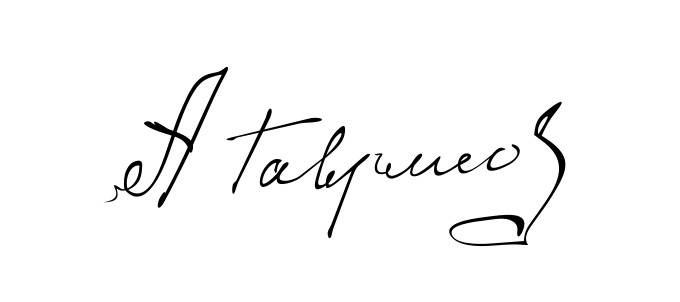
Signature of: aleksandr gavrilov